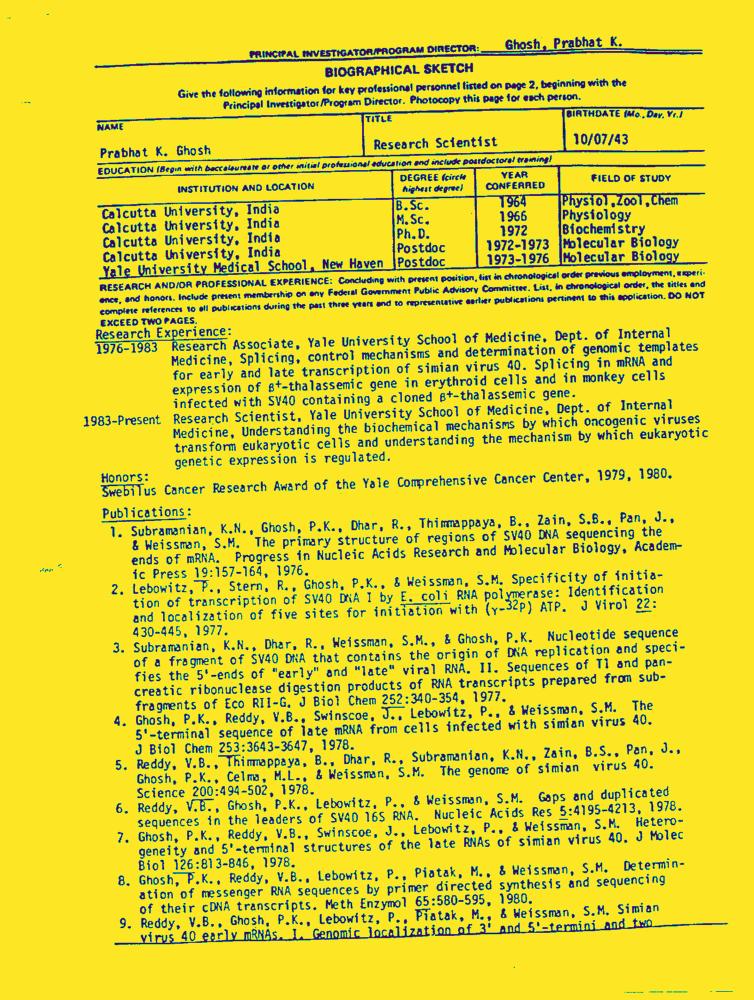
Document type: Resume-Doc